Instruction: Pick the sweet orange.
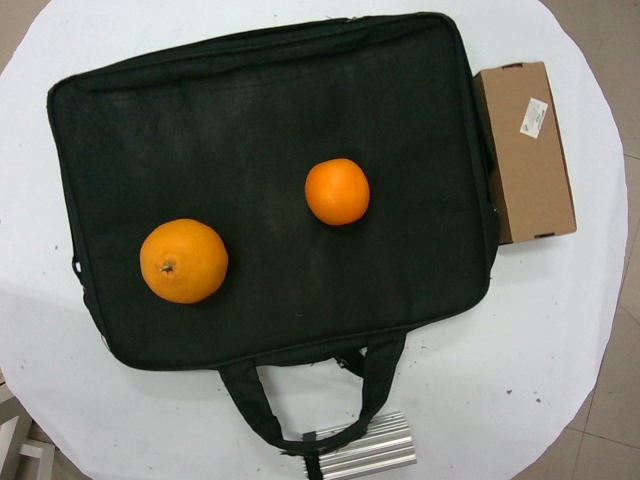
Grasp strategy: vertical